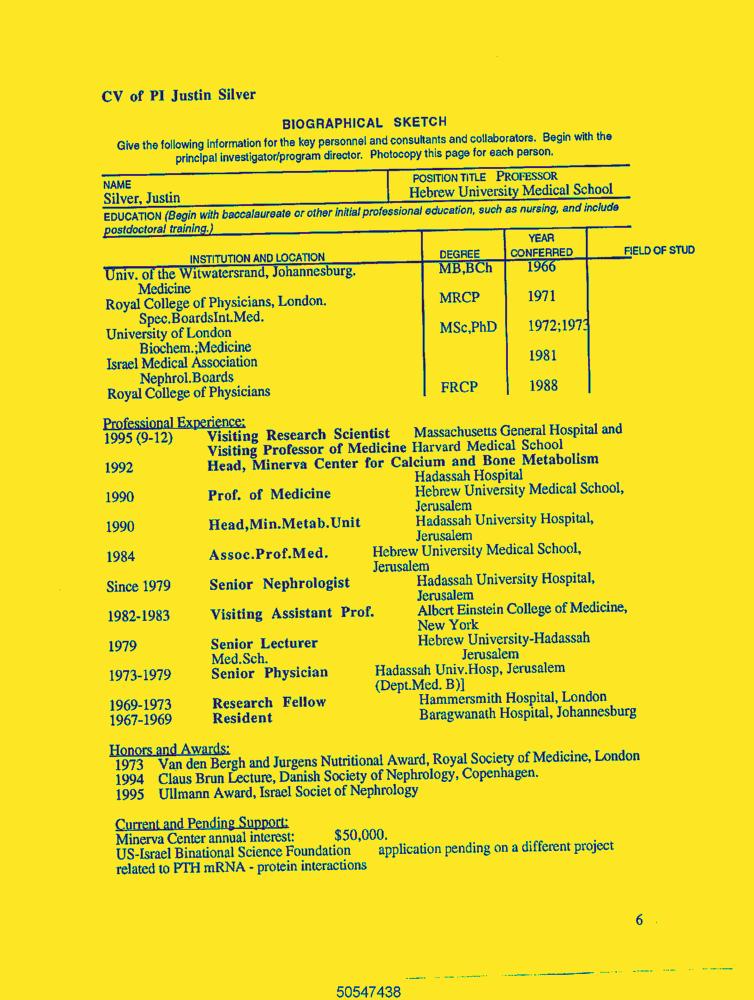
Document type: Resume-Doc